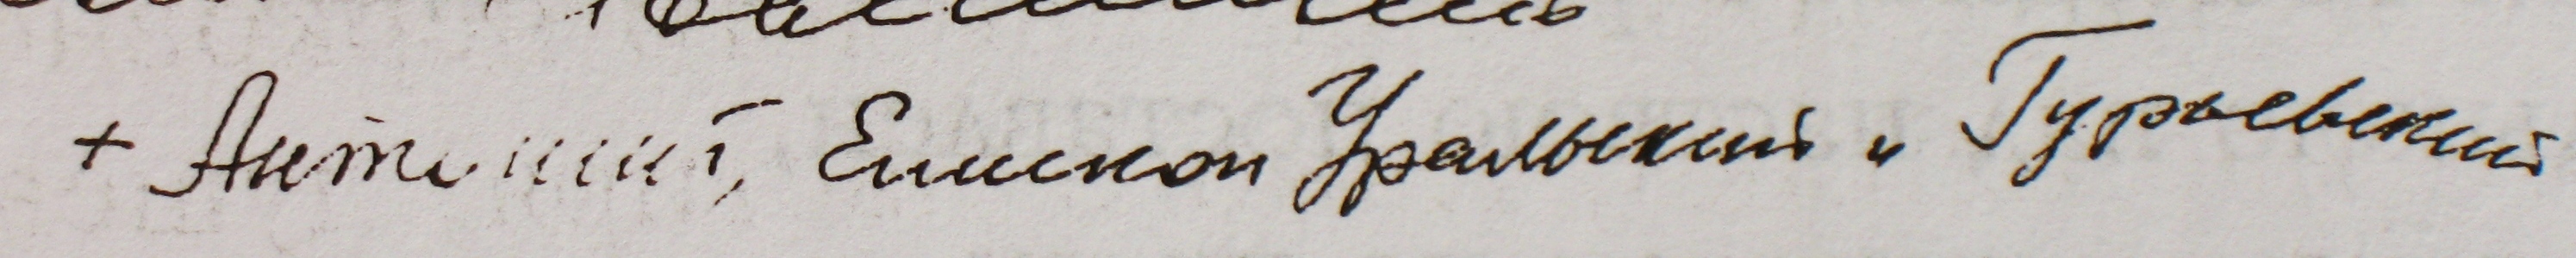
Signature of: anthony